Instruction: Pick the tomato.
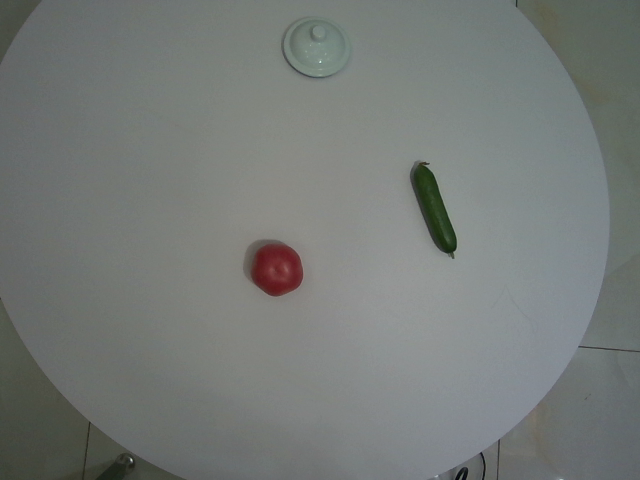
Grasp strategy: vertical